Question: Which state is mentioned in the document?
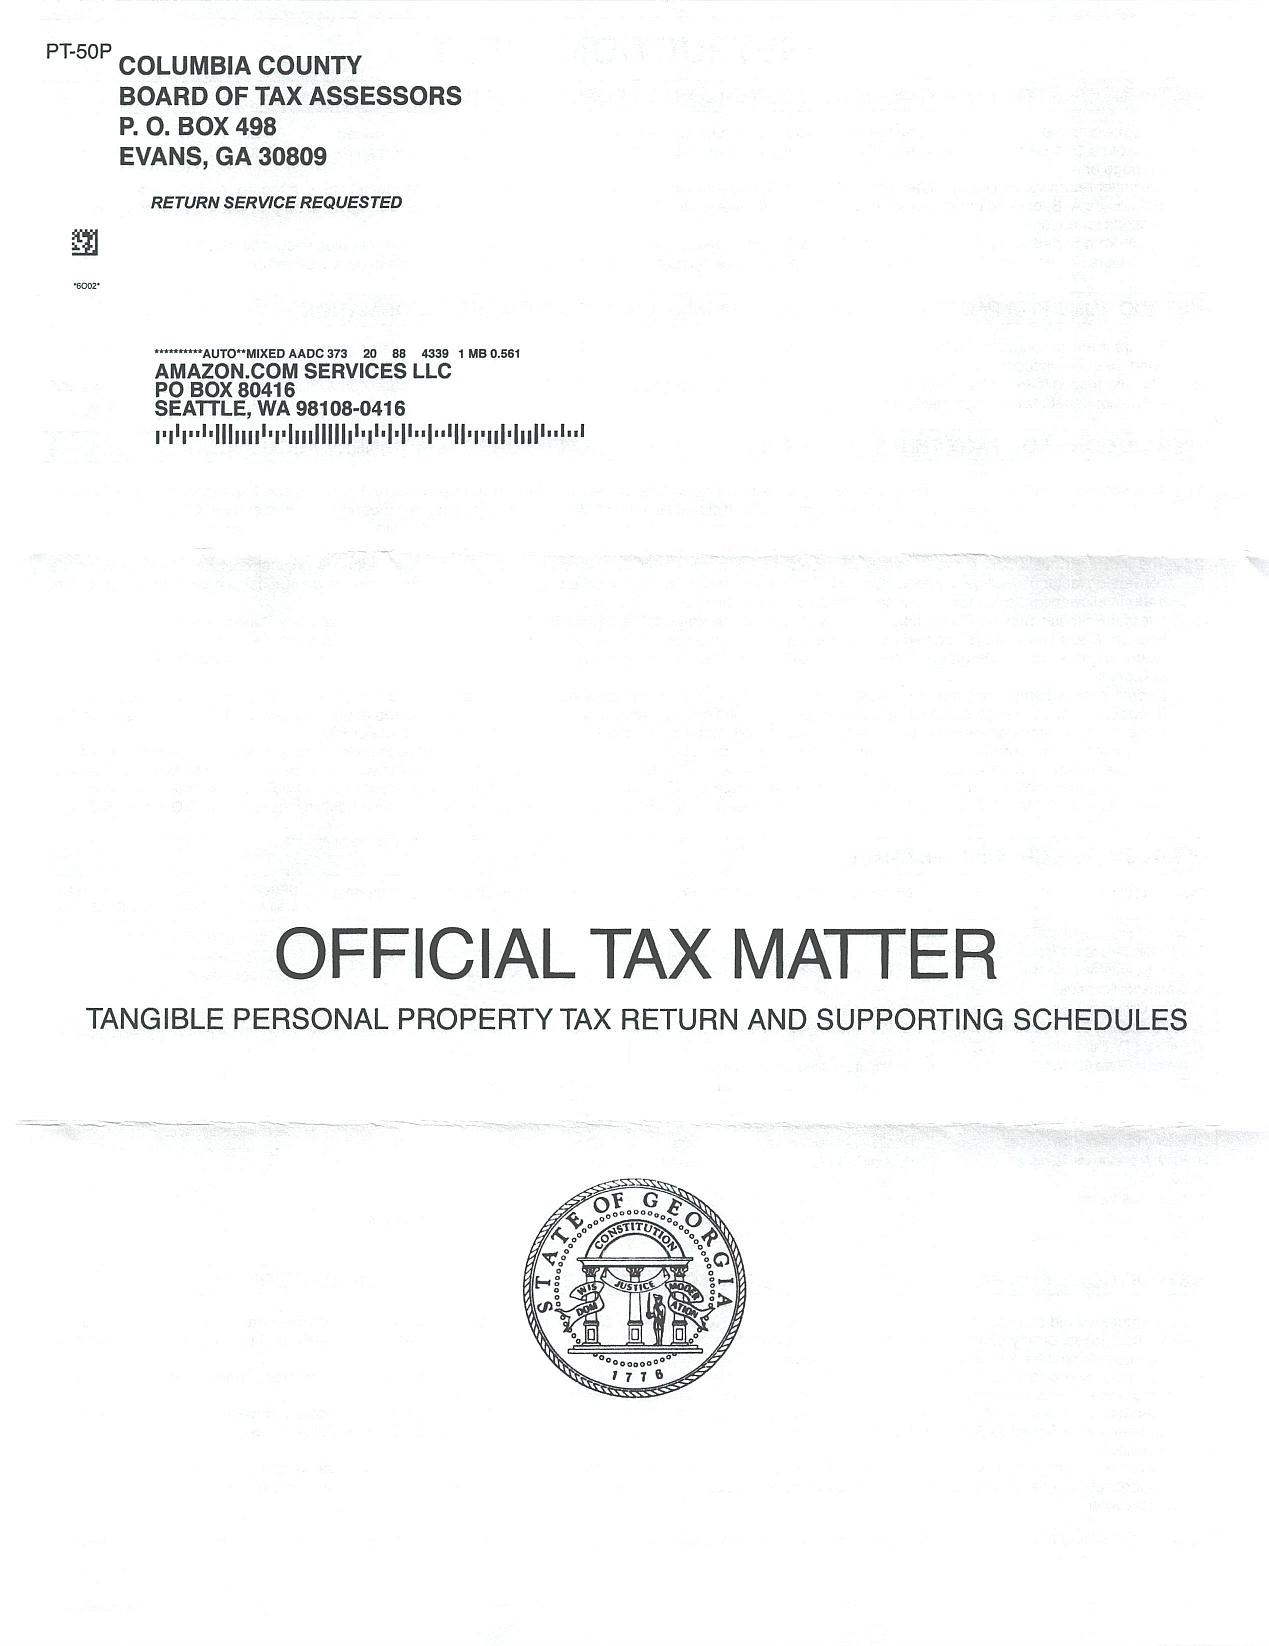
Answer: "GA"